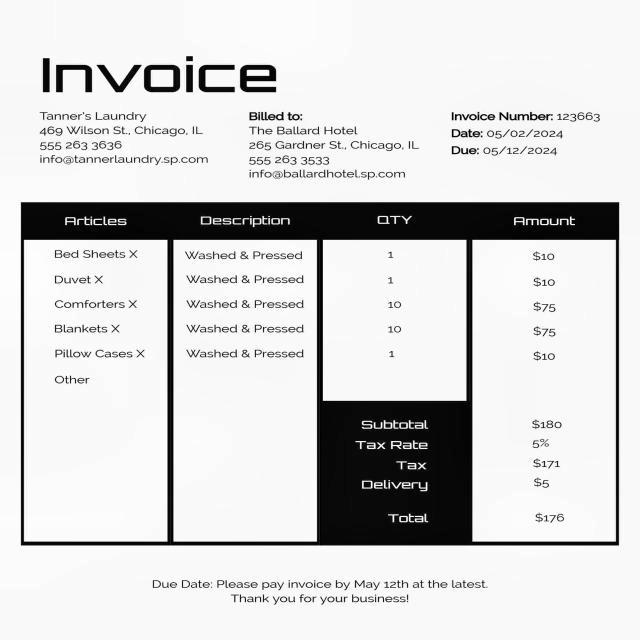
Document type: Invoice